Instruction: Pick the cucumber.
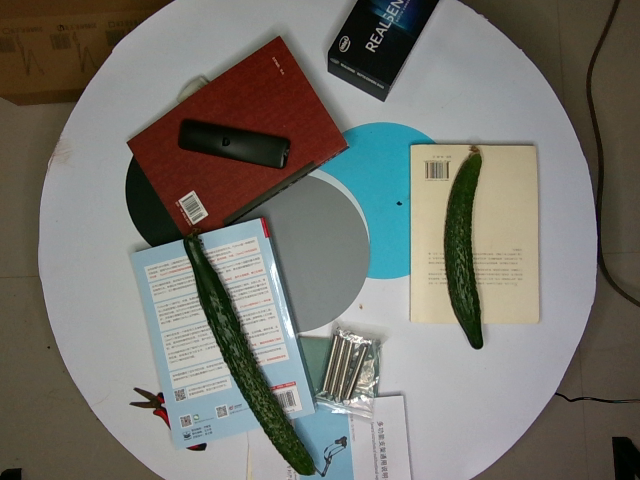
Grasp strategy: vertical